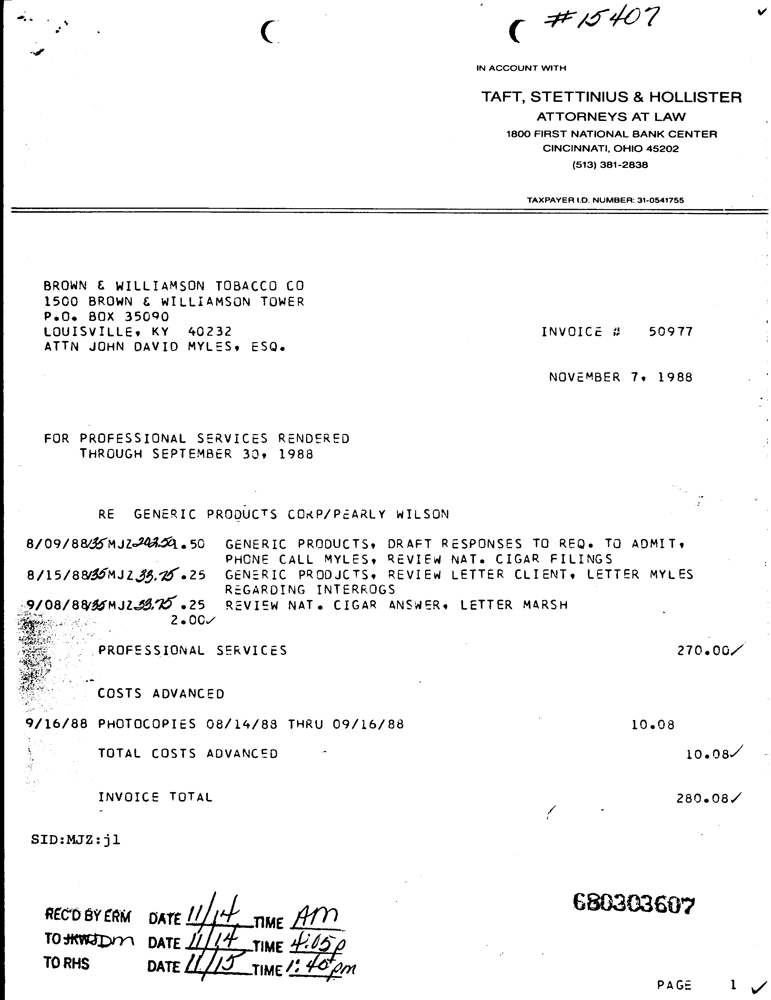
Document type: Invoice